Question: What is the name of the tenant mentioned in the document?
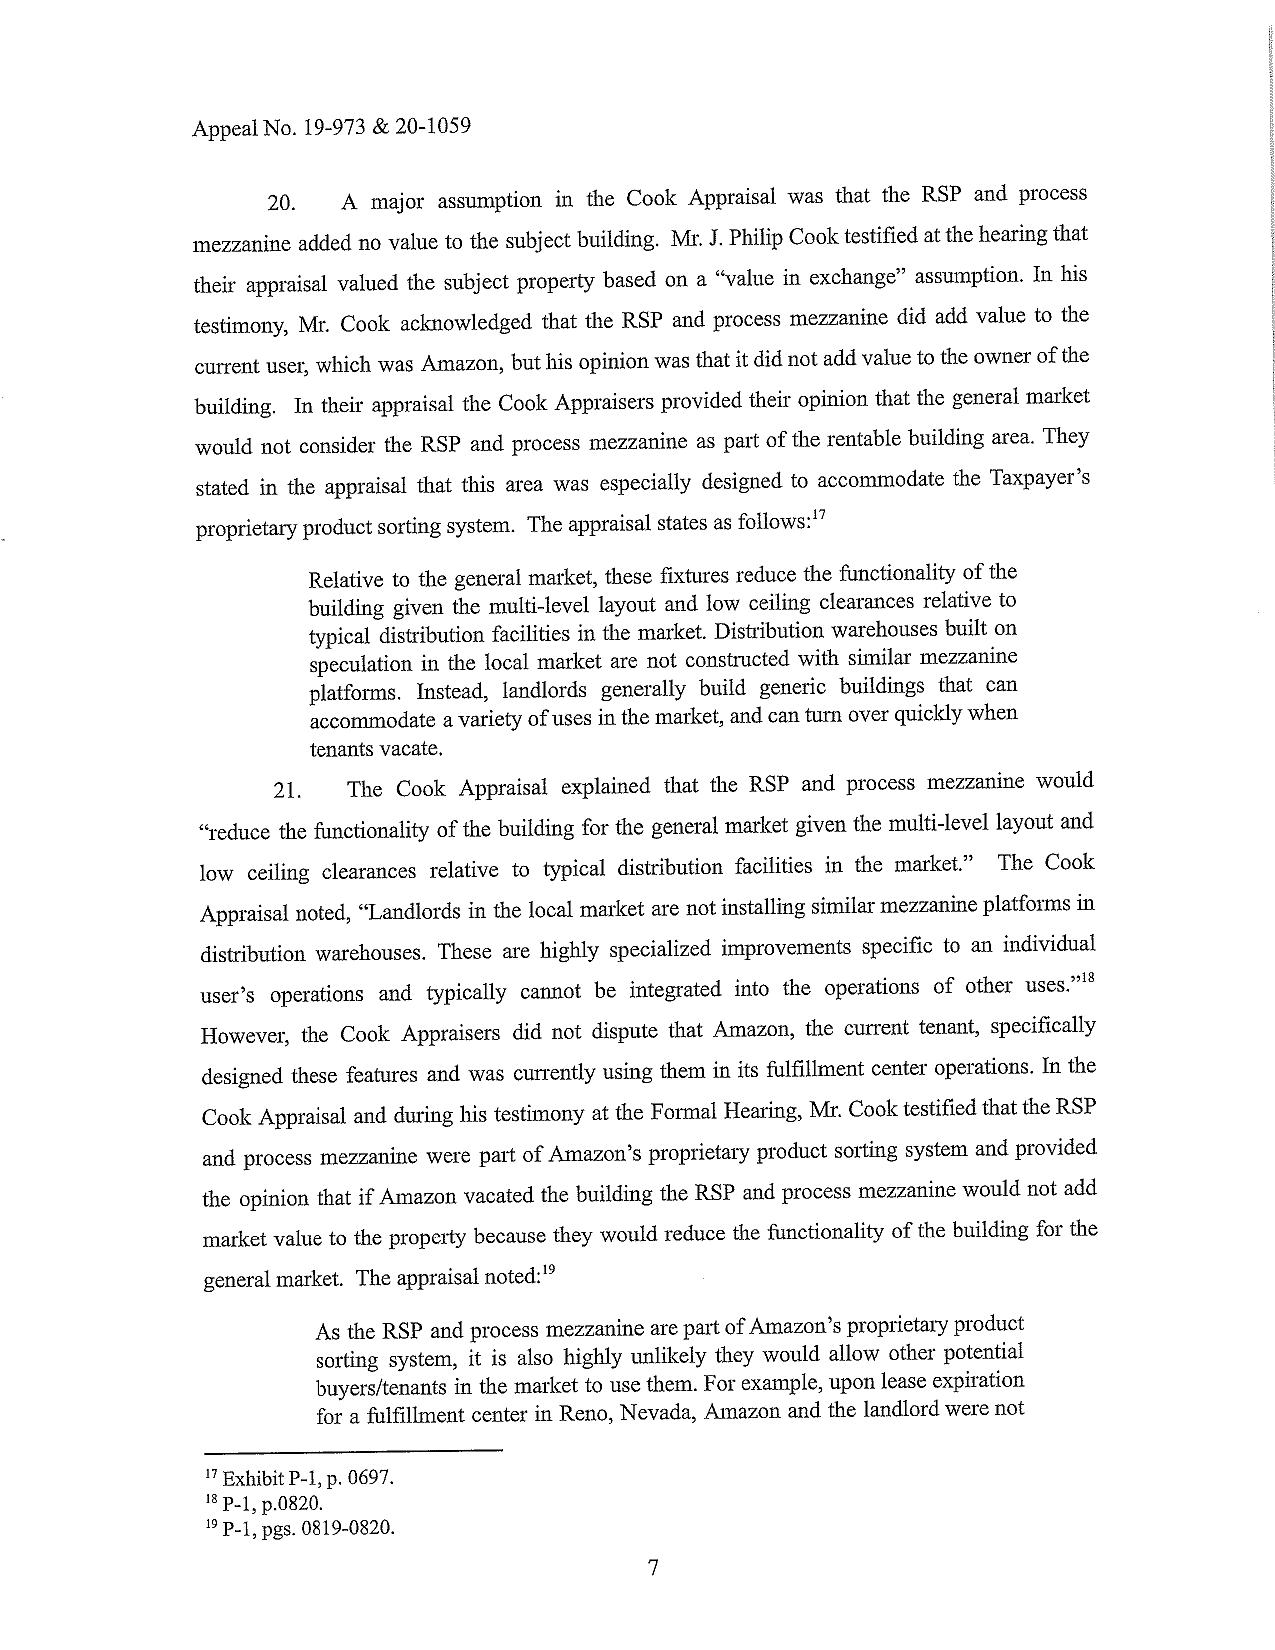
Answer: "Amazon"